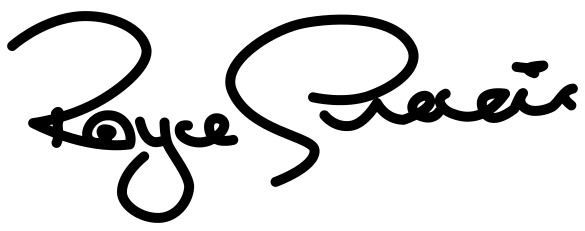
Signature of: royce gracie